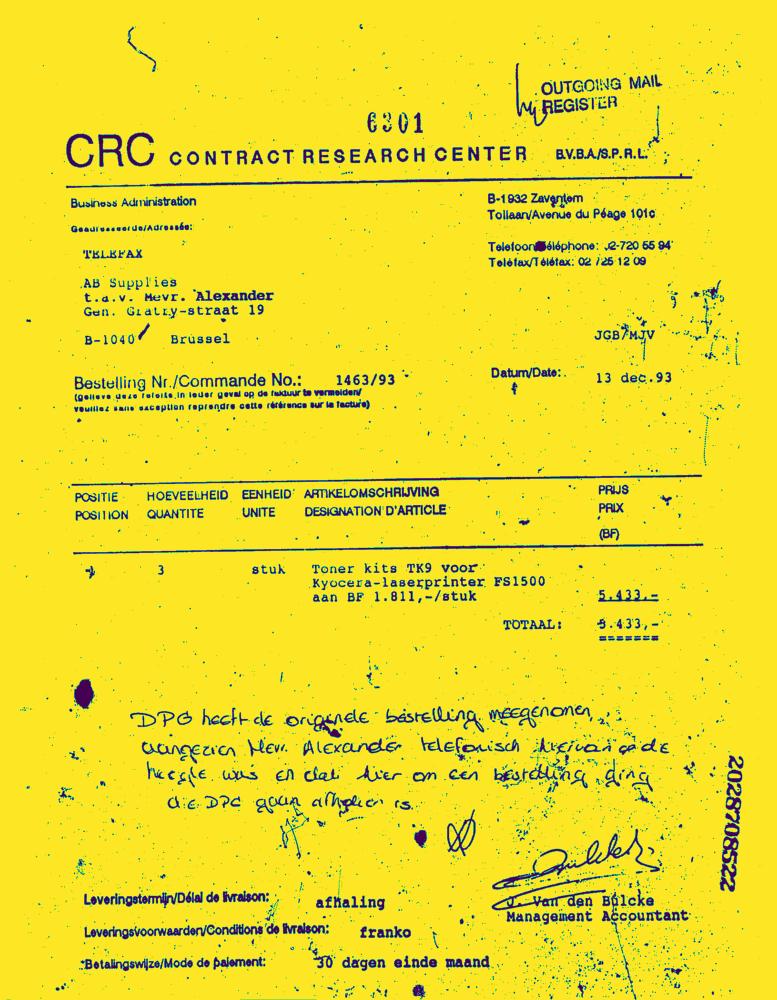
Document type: Invoice-Doc